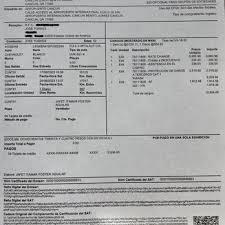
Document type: Invoice